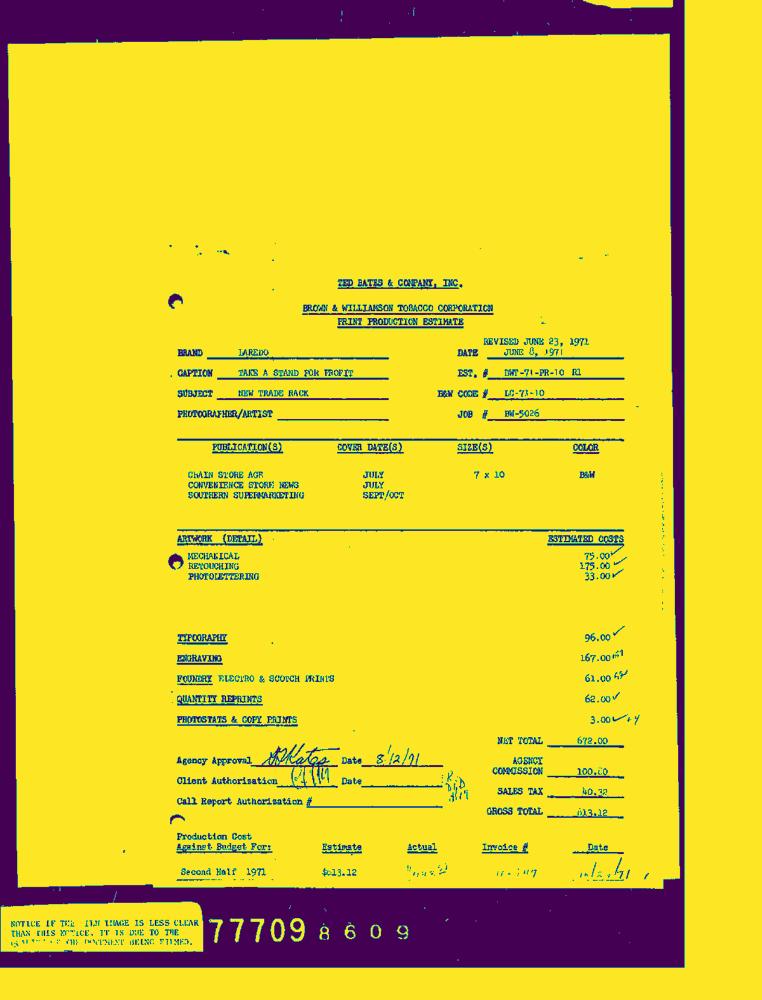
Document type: Invoice-Doc